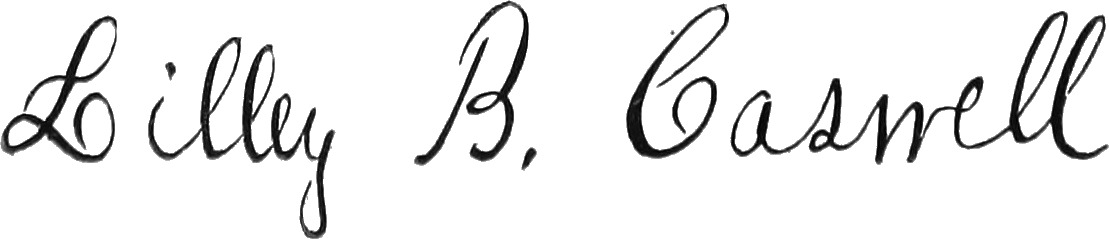
Signature of: lilley brewer caswell